Question: What are the imaging findings?
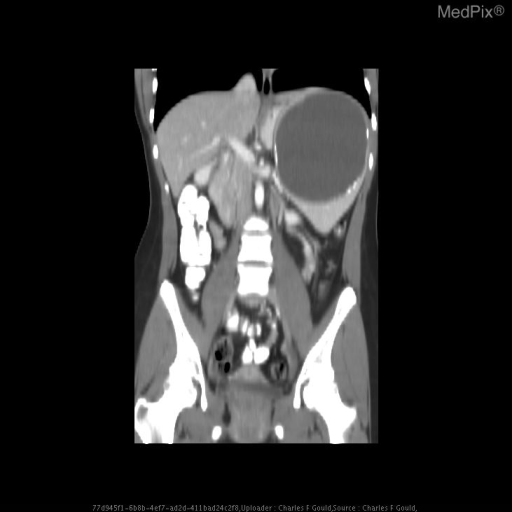
Answer: The imaging shows PA and lateral chest radiograph: Vague airspace opacity within the left lung base, which partially silhouettes the left heart border near the apex, representing lingular pneumonia.  Additionally, there is an ovoid soft-tissue density with peripheral calcifications seen occupying the left upper quadrant that measures 15.8cm X 12.4cm X 12.9cm, likely representing a calcified splenic cyst.

CT abdomen/pelvis:  Confirms a large cyst within in the spleen with a thin calcified rim.  The spleen is enlarged secondary to cyst.  The pancreas and stomach are displaced to the right.  The colon is displaced inferiorly.  The left kidney is slightly compressed. Confirms a large cyst within in the spleen with a thin calcified rim.  The spleen is enlarged secondary to cyst.  The pancreas and stomach are displaced to the right.  The colon is displaced inferiorly.  The left kidney is slightly compressed..